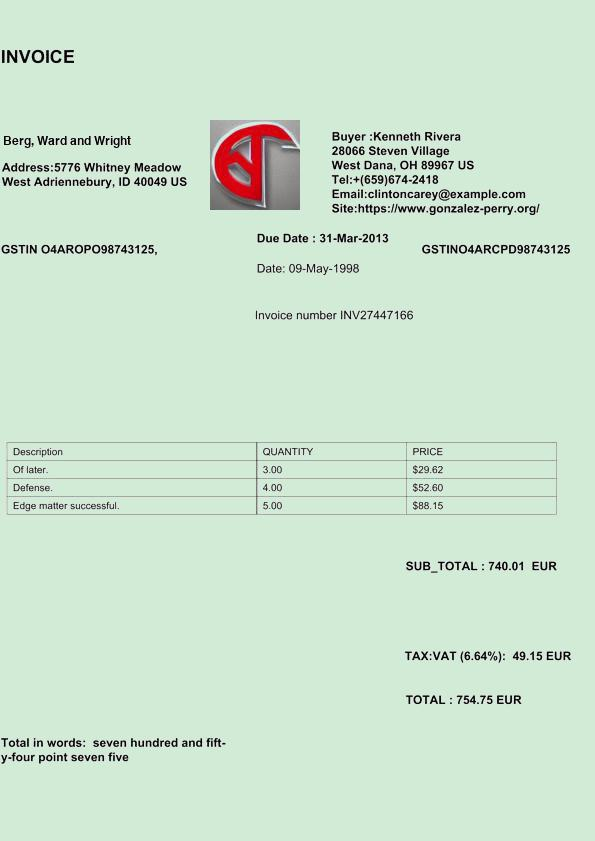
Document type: Invoice